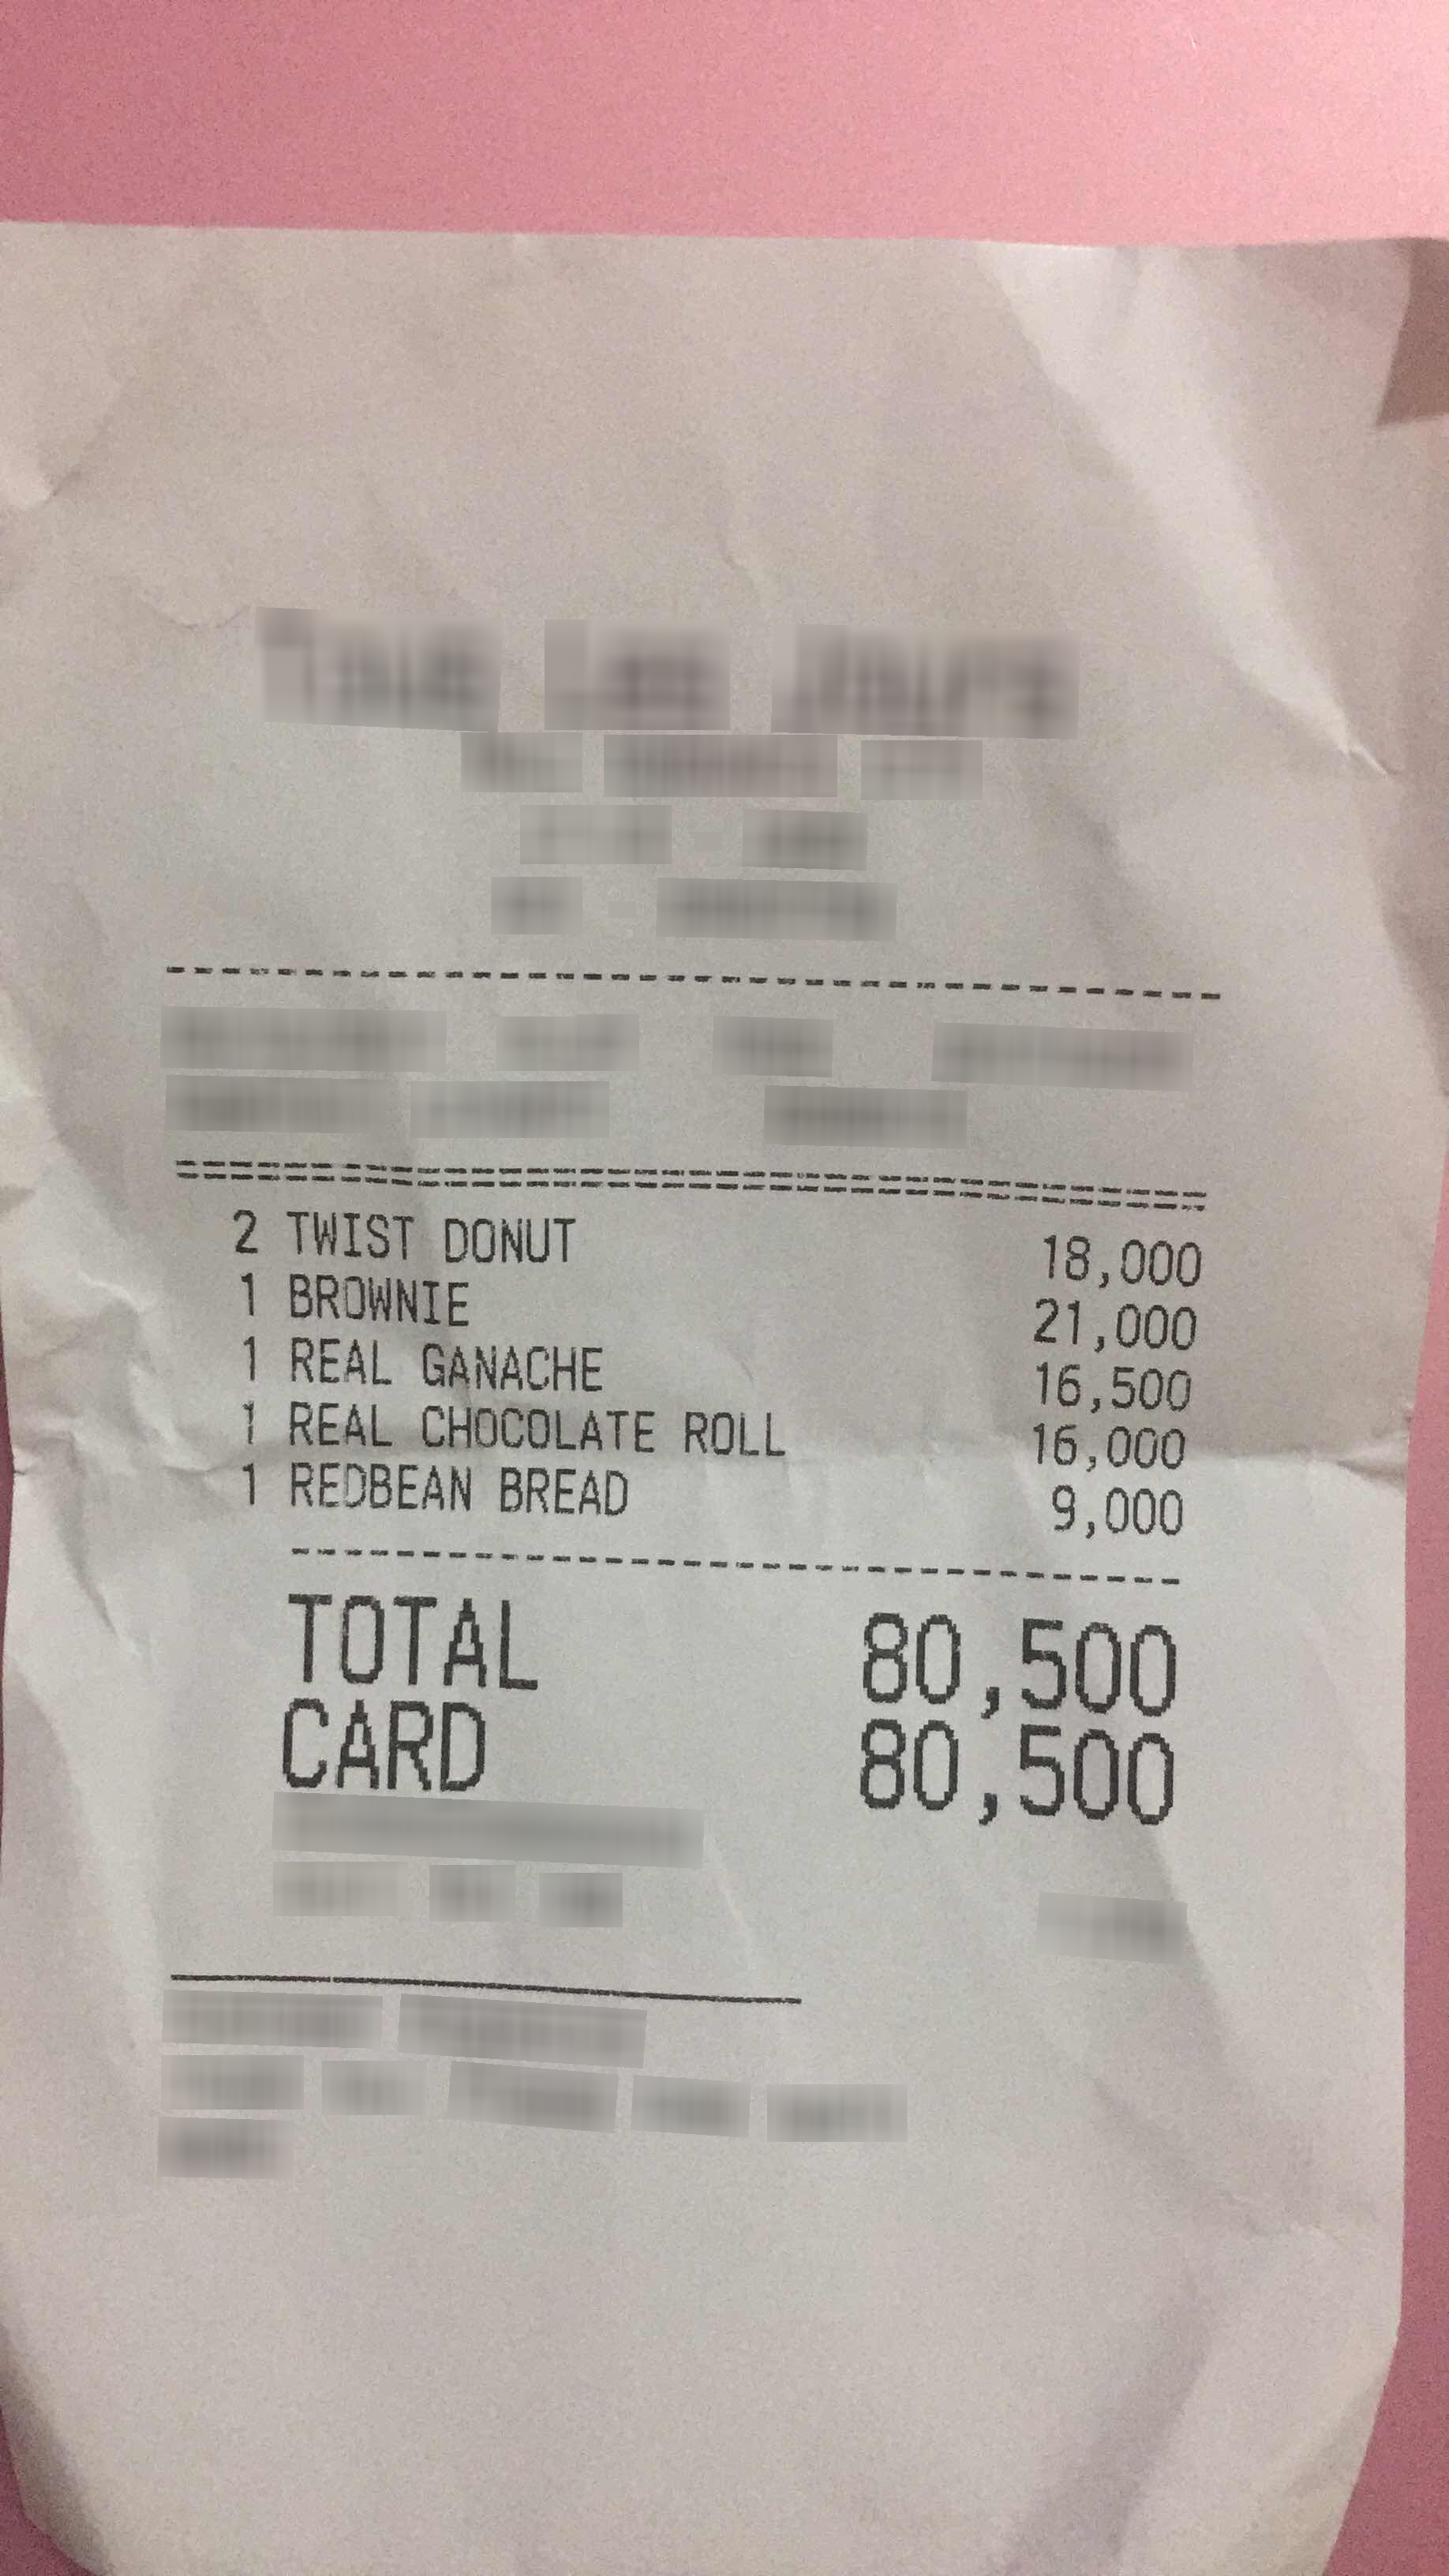
Number of items: 5
Total: 80,500
OCR text regions:
text: 2
text: TWIST
text: DONUT
text: 18,000
text: 1
text: BROWNIE
text: 21,000
text: 1
text: REAL
text: GANACHE
text: 16,500
text: 1
text: REAL
text: CHOCOLATE
text: ROLL
text: 16,000
text: 1
text: REDBEAN
text: BREAD
text: 9,000
text: TOTAL
text: 80,500
text: CARD
text: 80,500